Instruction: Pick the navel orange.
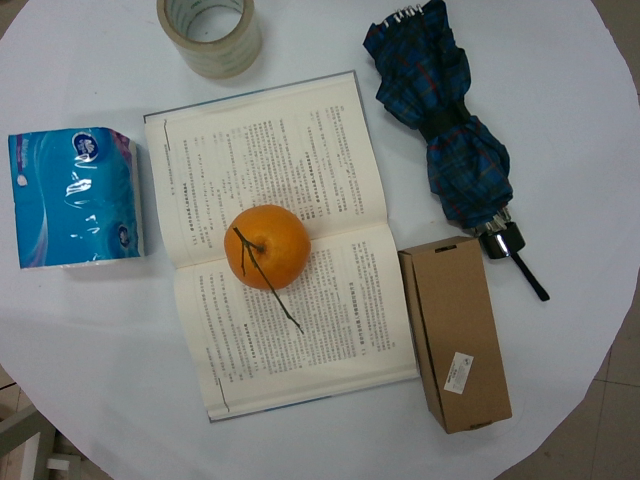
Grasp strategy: vertical